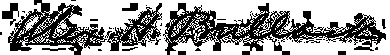
Signature of: alexander bullock